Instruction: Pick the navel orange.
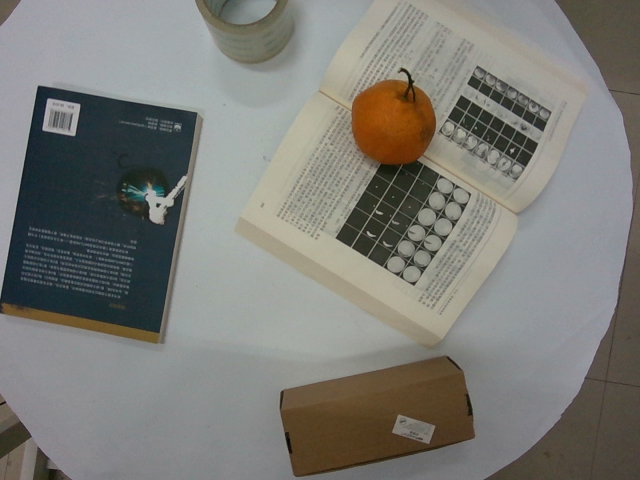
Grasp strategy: vertical